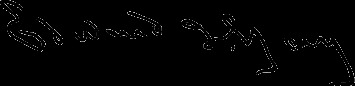
Signature of: edward james gay